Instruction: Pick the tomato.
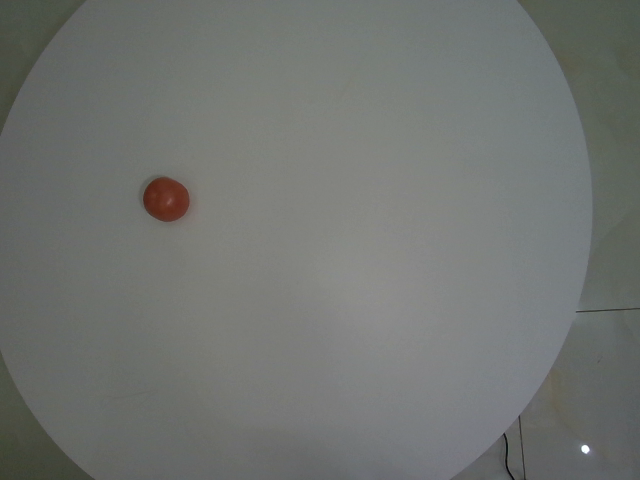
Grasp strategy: vertical